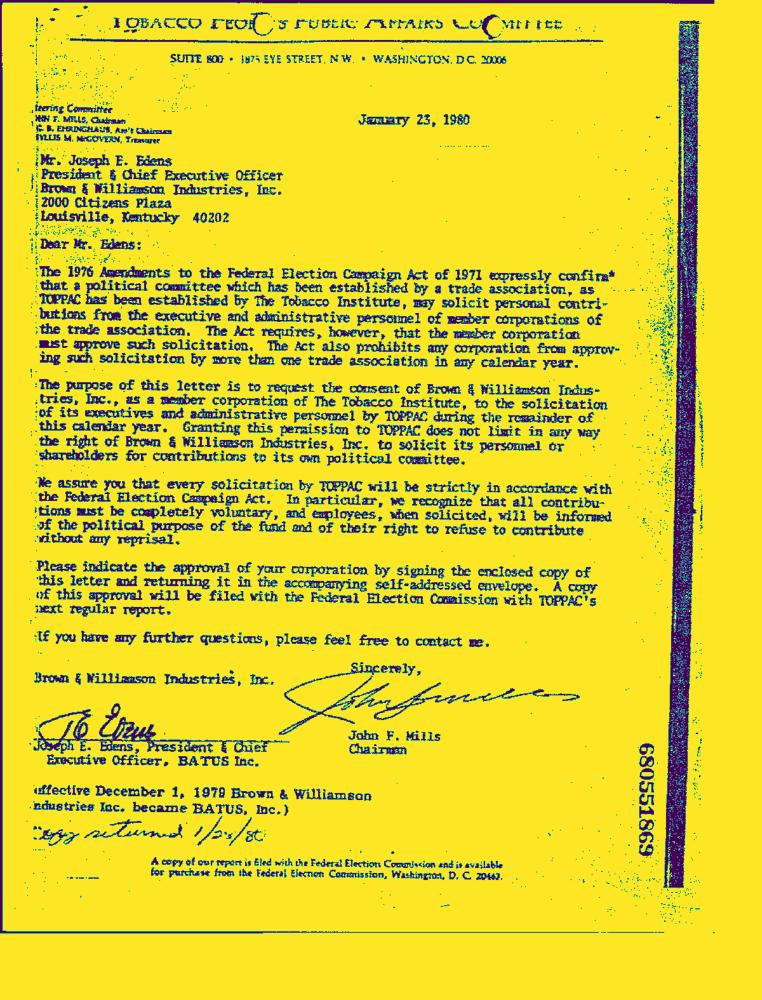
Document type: Letter-Doc